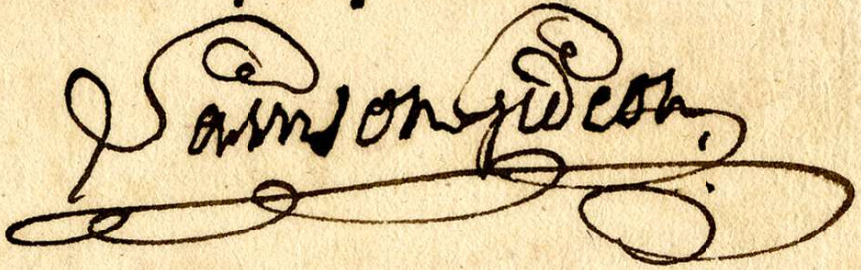
Signature of: sampson gideon